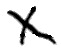
Signature of: ann lee